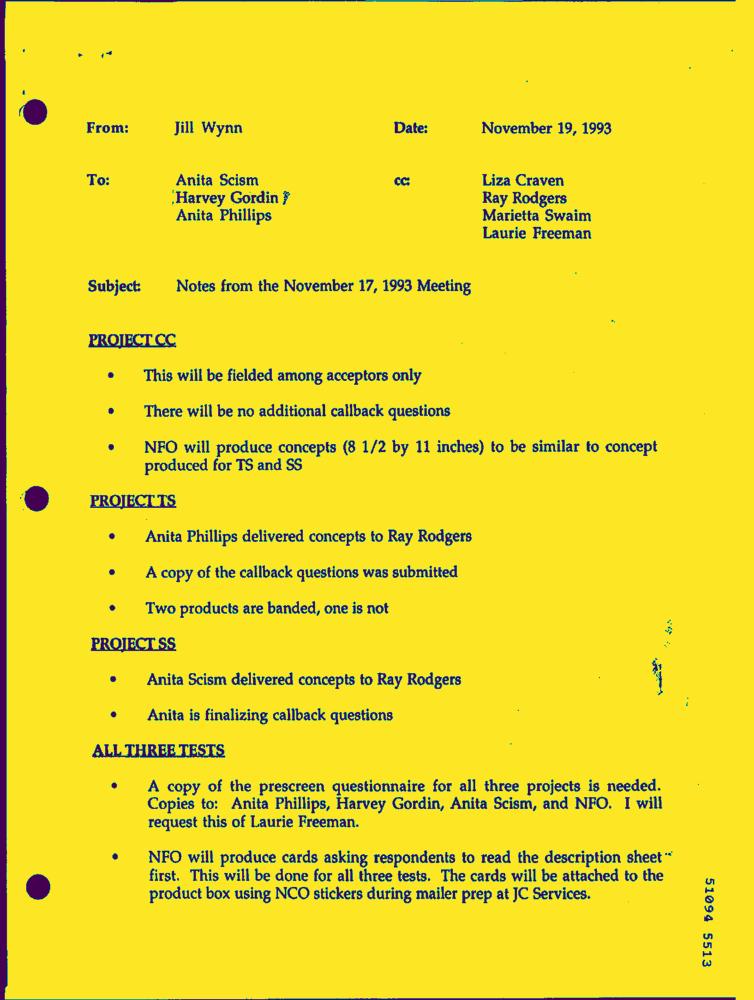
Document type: Letter-Doc